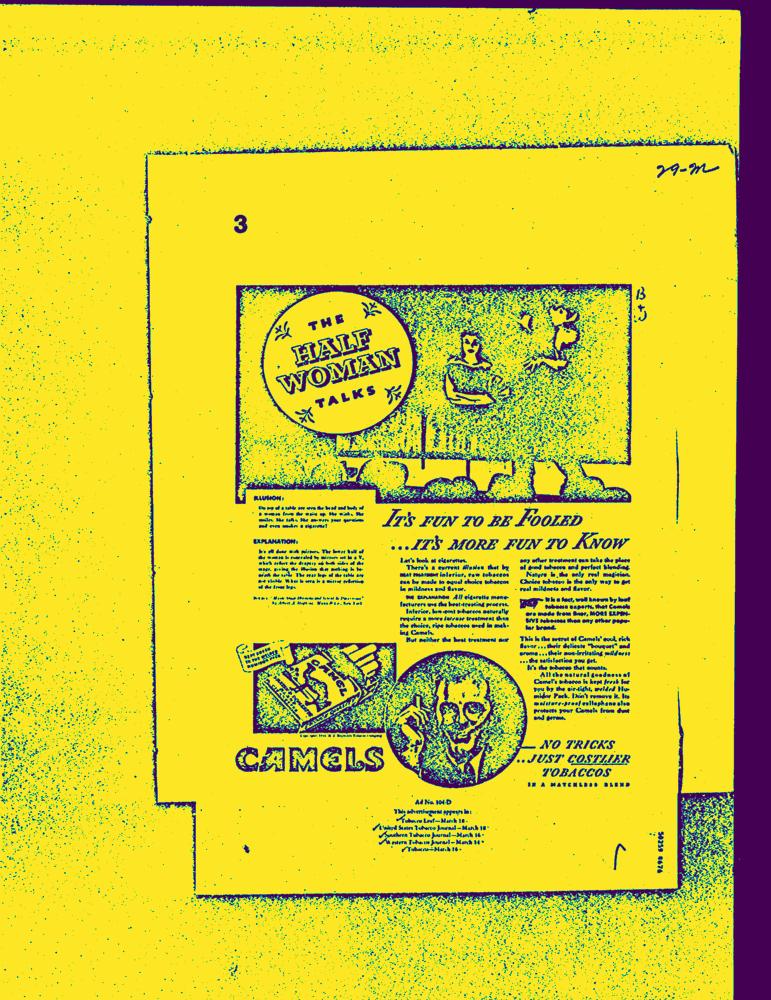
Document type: AD